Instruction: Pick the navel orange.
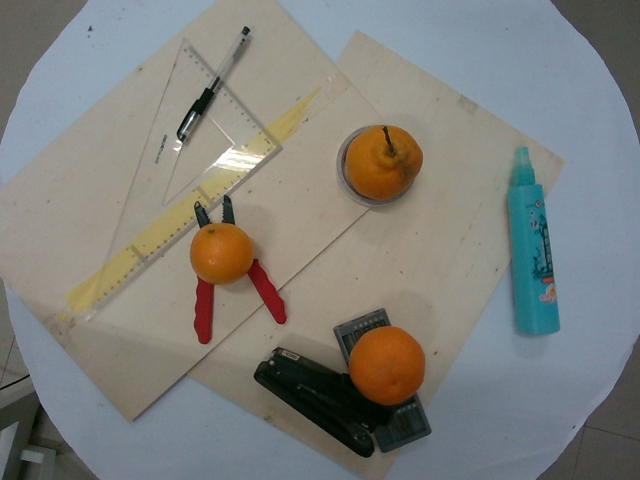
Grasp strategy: vertical